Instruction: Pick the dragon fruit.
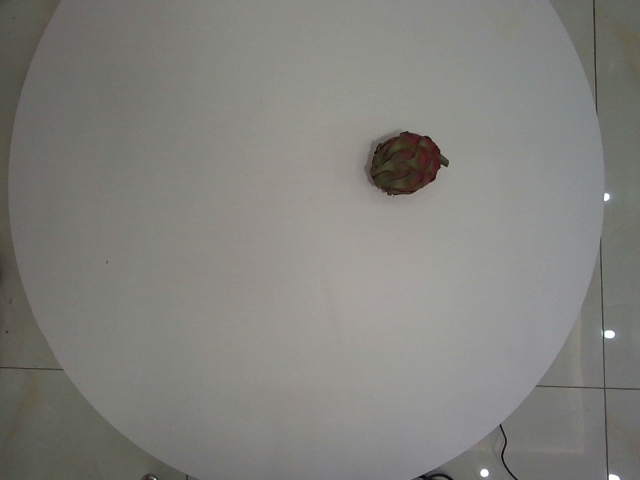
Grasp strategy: vertical